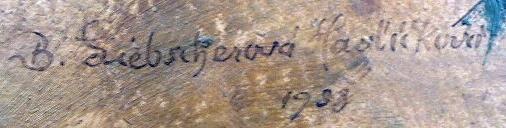
Signature of: berta havlíčková liebscherová